Question: How is the property described in the document?
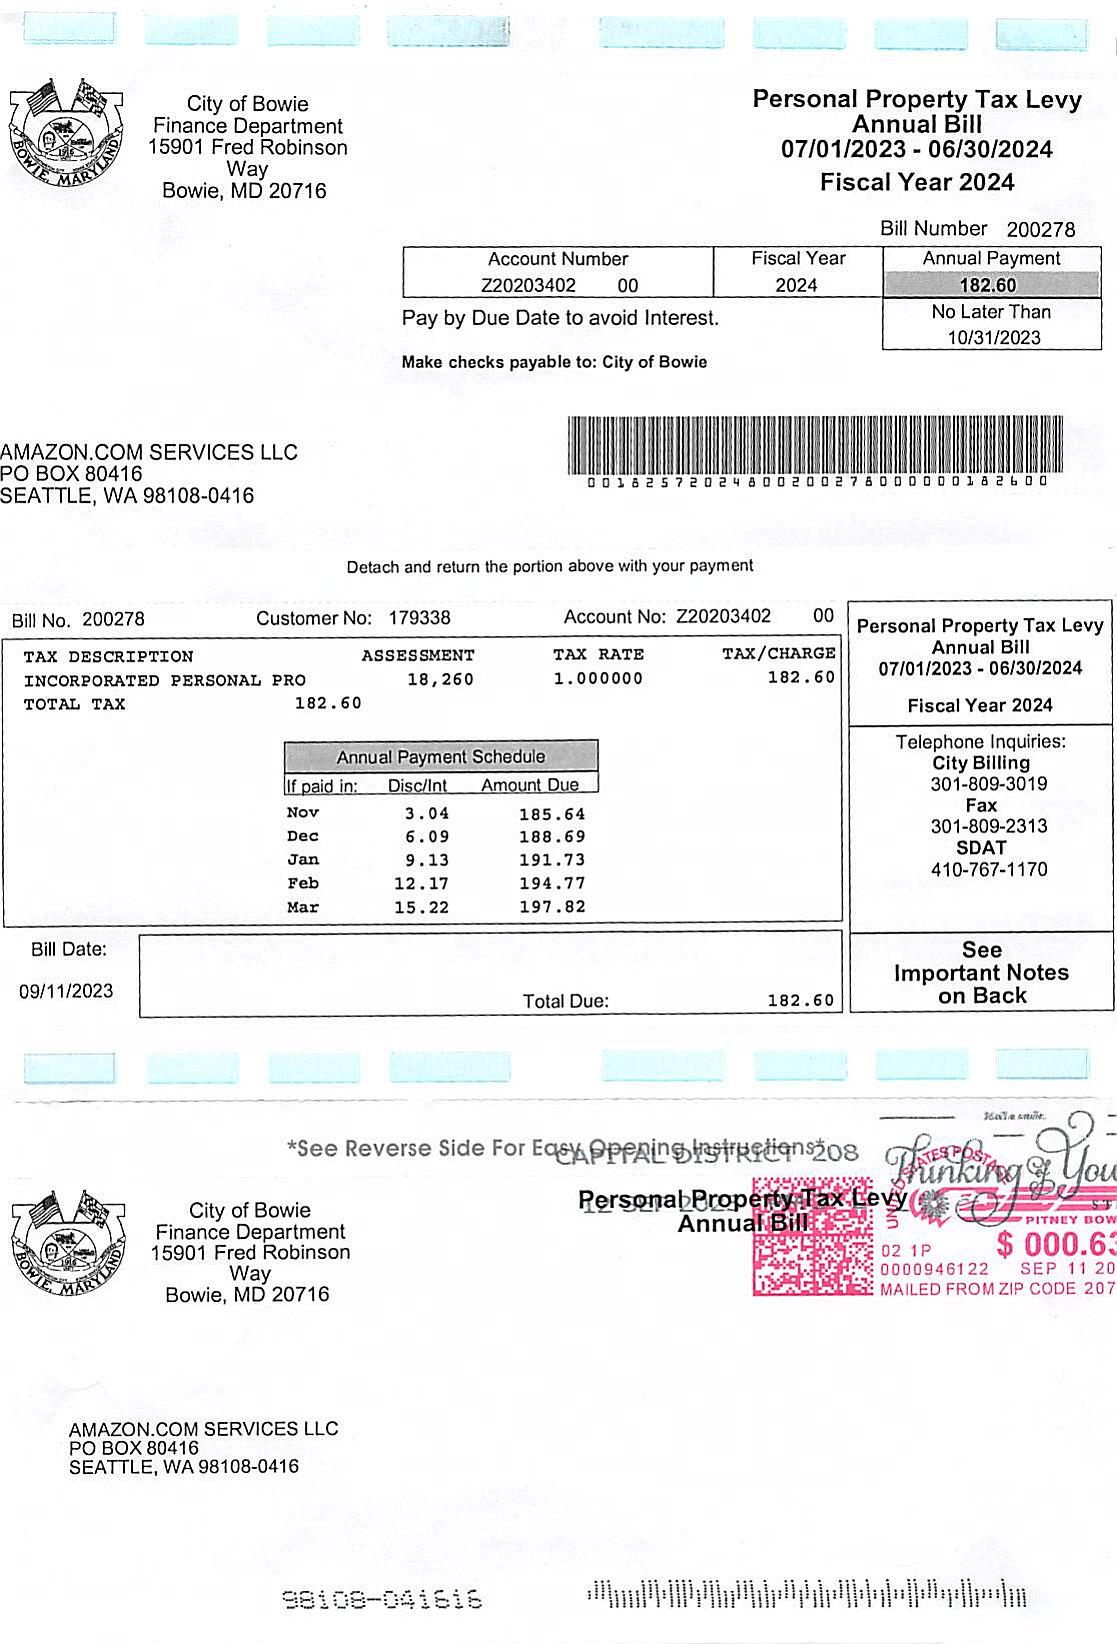
Answer: "INCORPORATED PERSONAL PRO"